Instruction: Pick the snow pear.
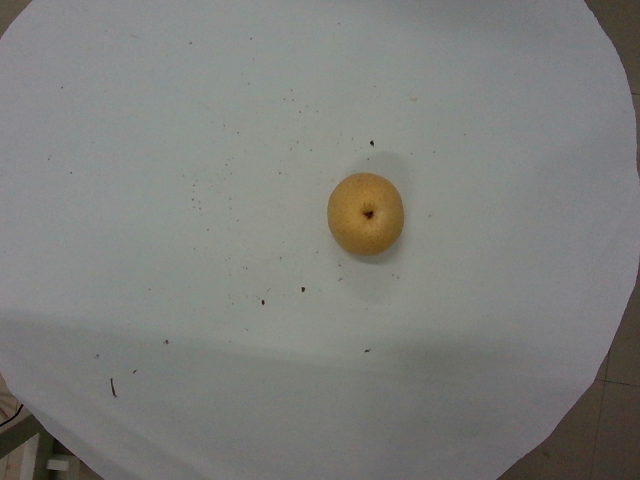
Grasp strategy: vertical